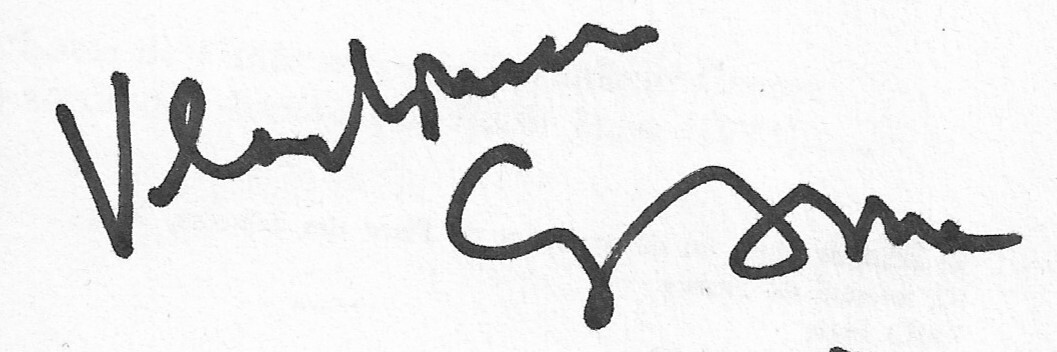
Signature of: vladimir cosma